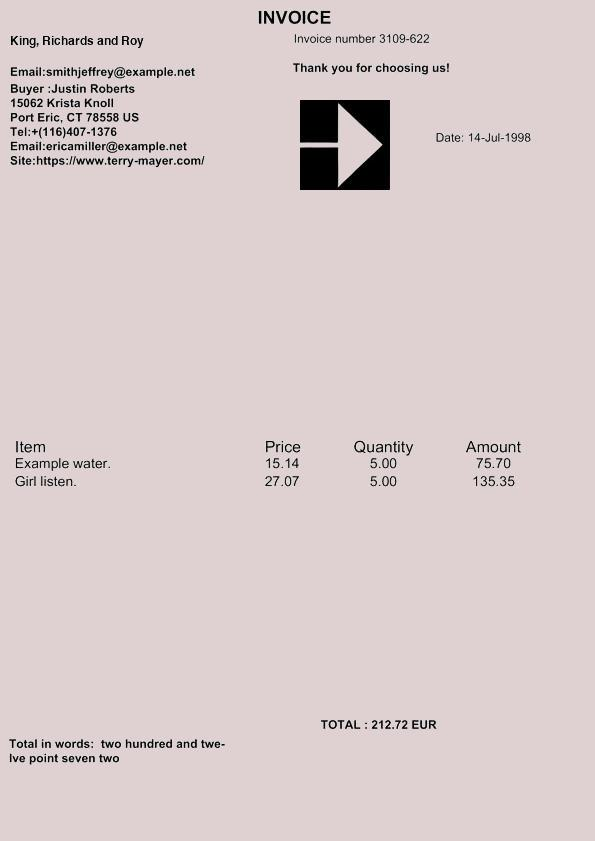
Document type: Invoice